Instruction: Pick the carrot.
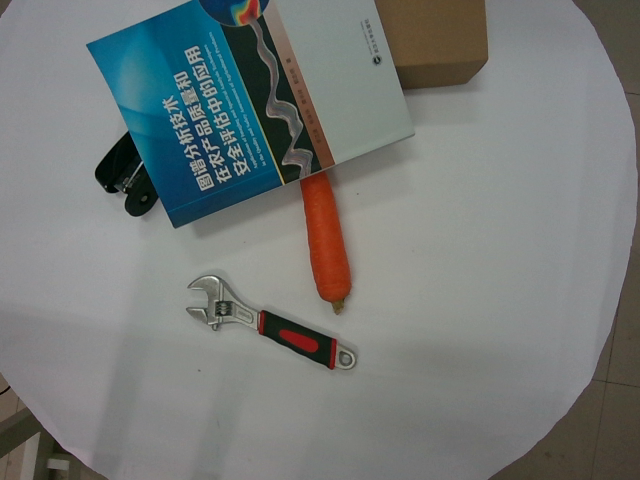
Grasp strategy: vertical